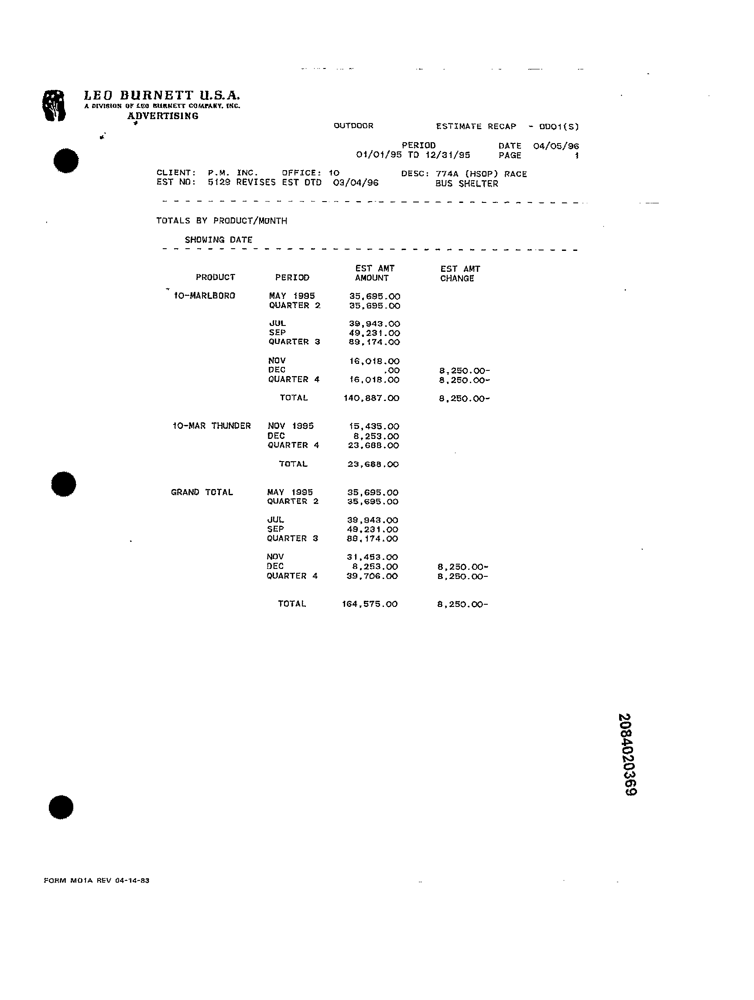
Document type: Invoice